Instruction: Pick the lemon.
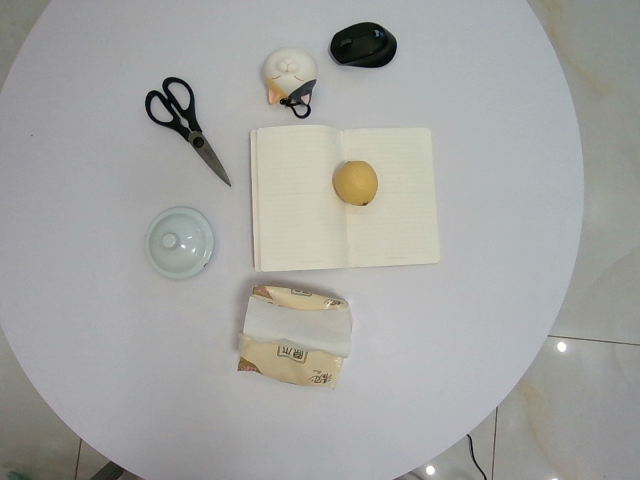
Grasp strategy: vertical